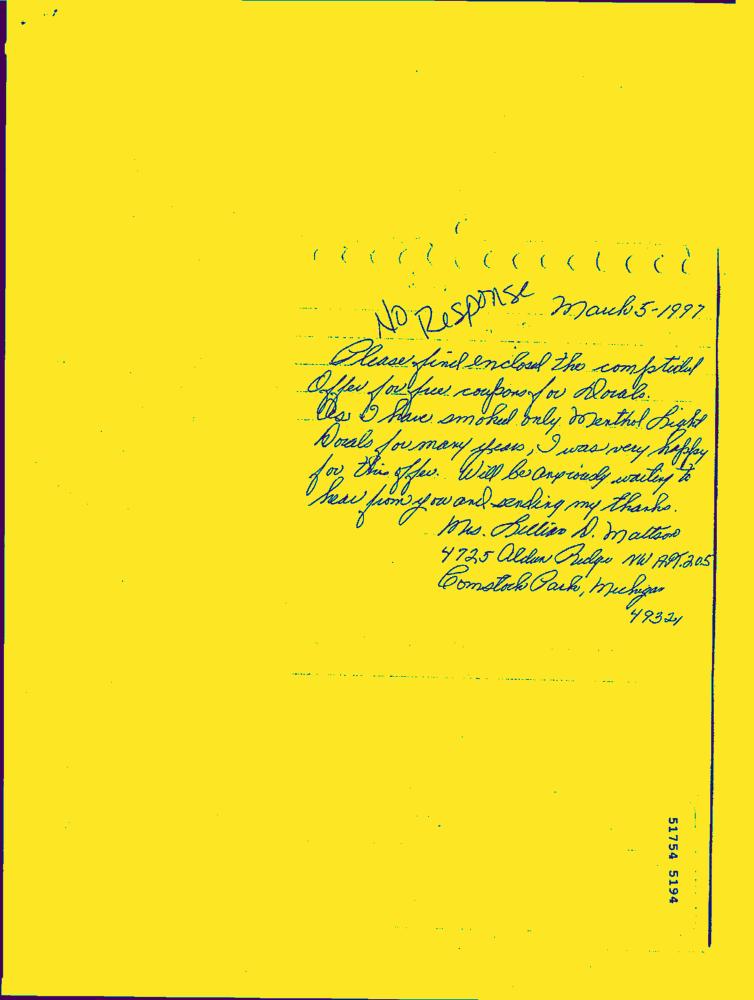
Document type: Hand-Written